Question: Can you provide the account number mentioned in the document?
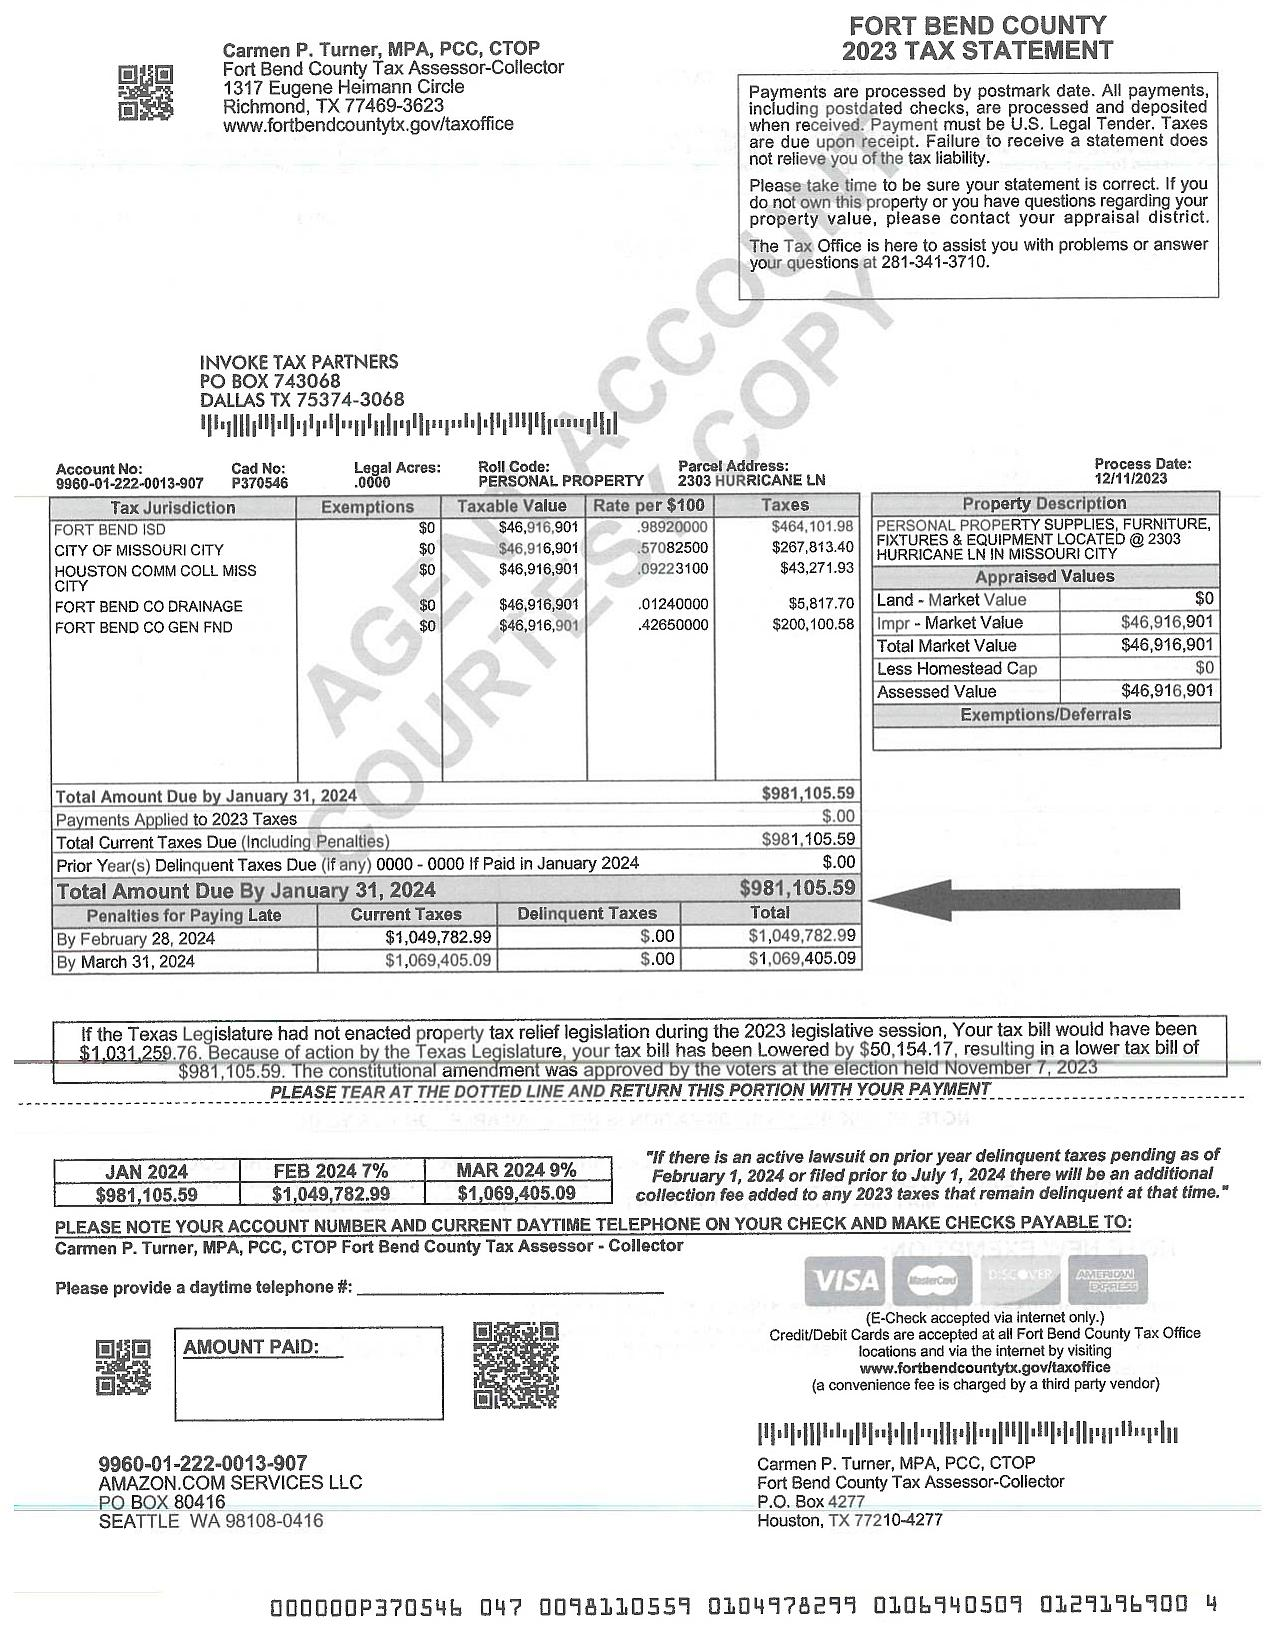
Answer: "9960-01-222-0013-907"